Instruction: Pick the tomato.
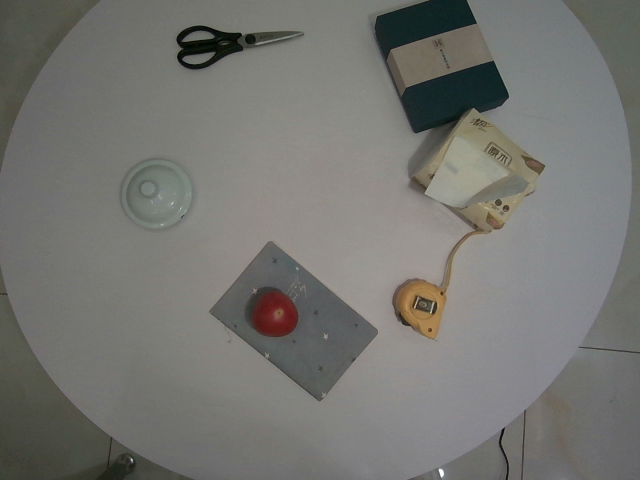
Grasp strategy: vertical